Question: How is the property described in the document?
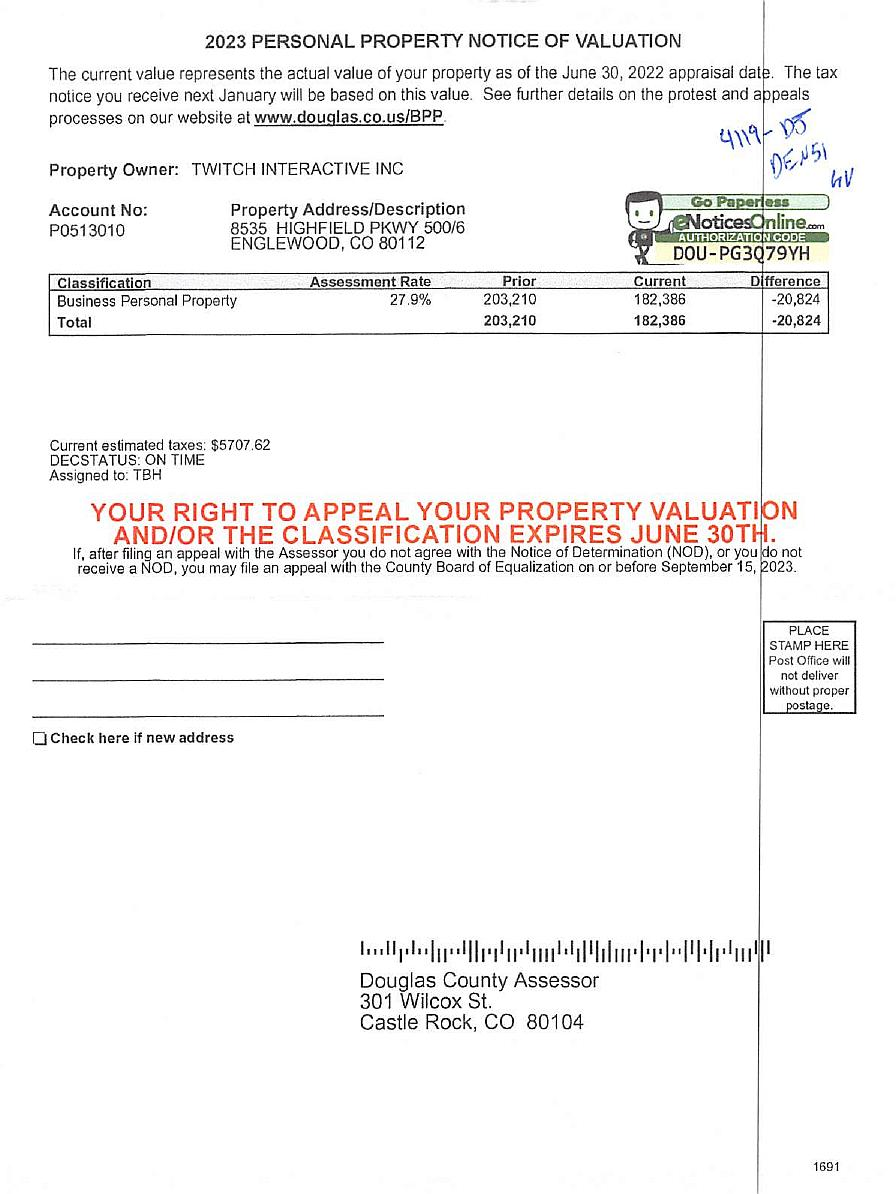
Answer: "Business Personal Property"